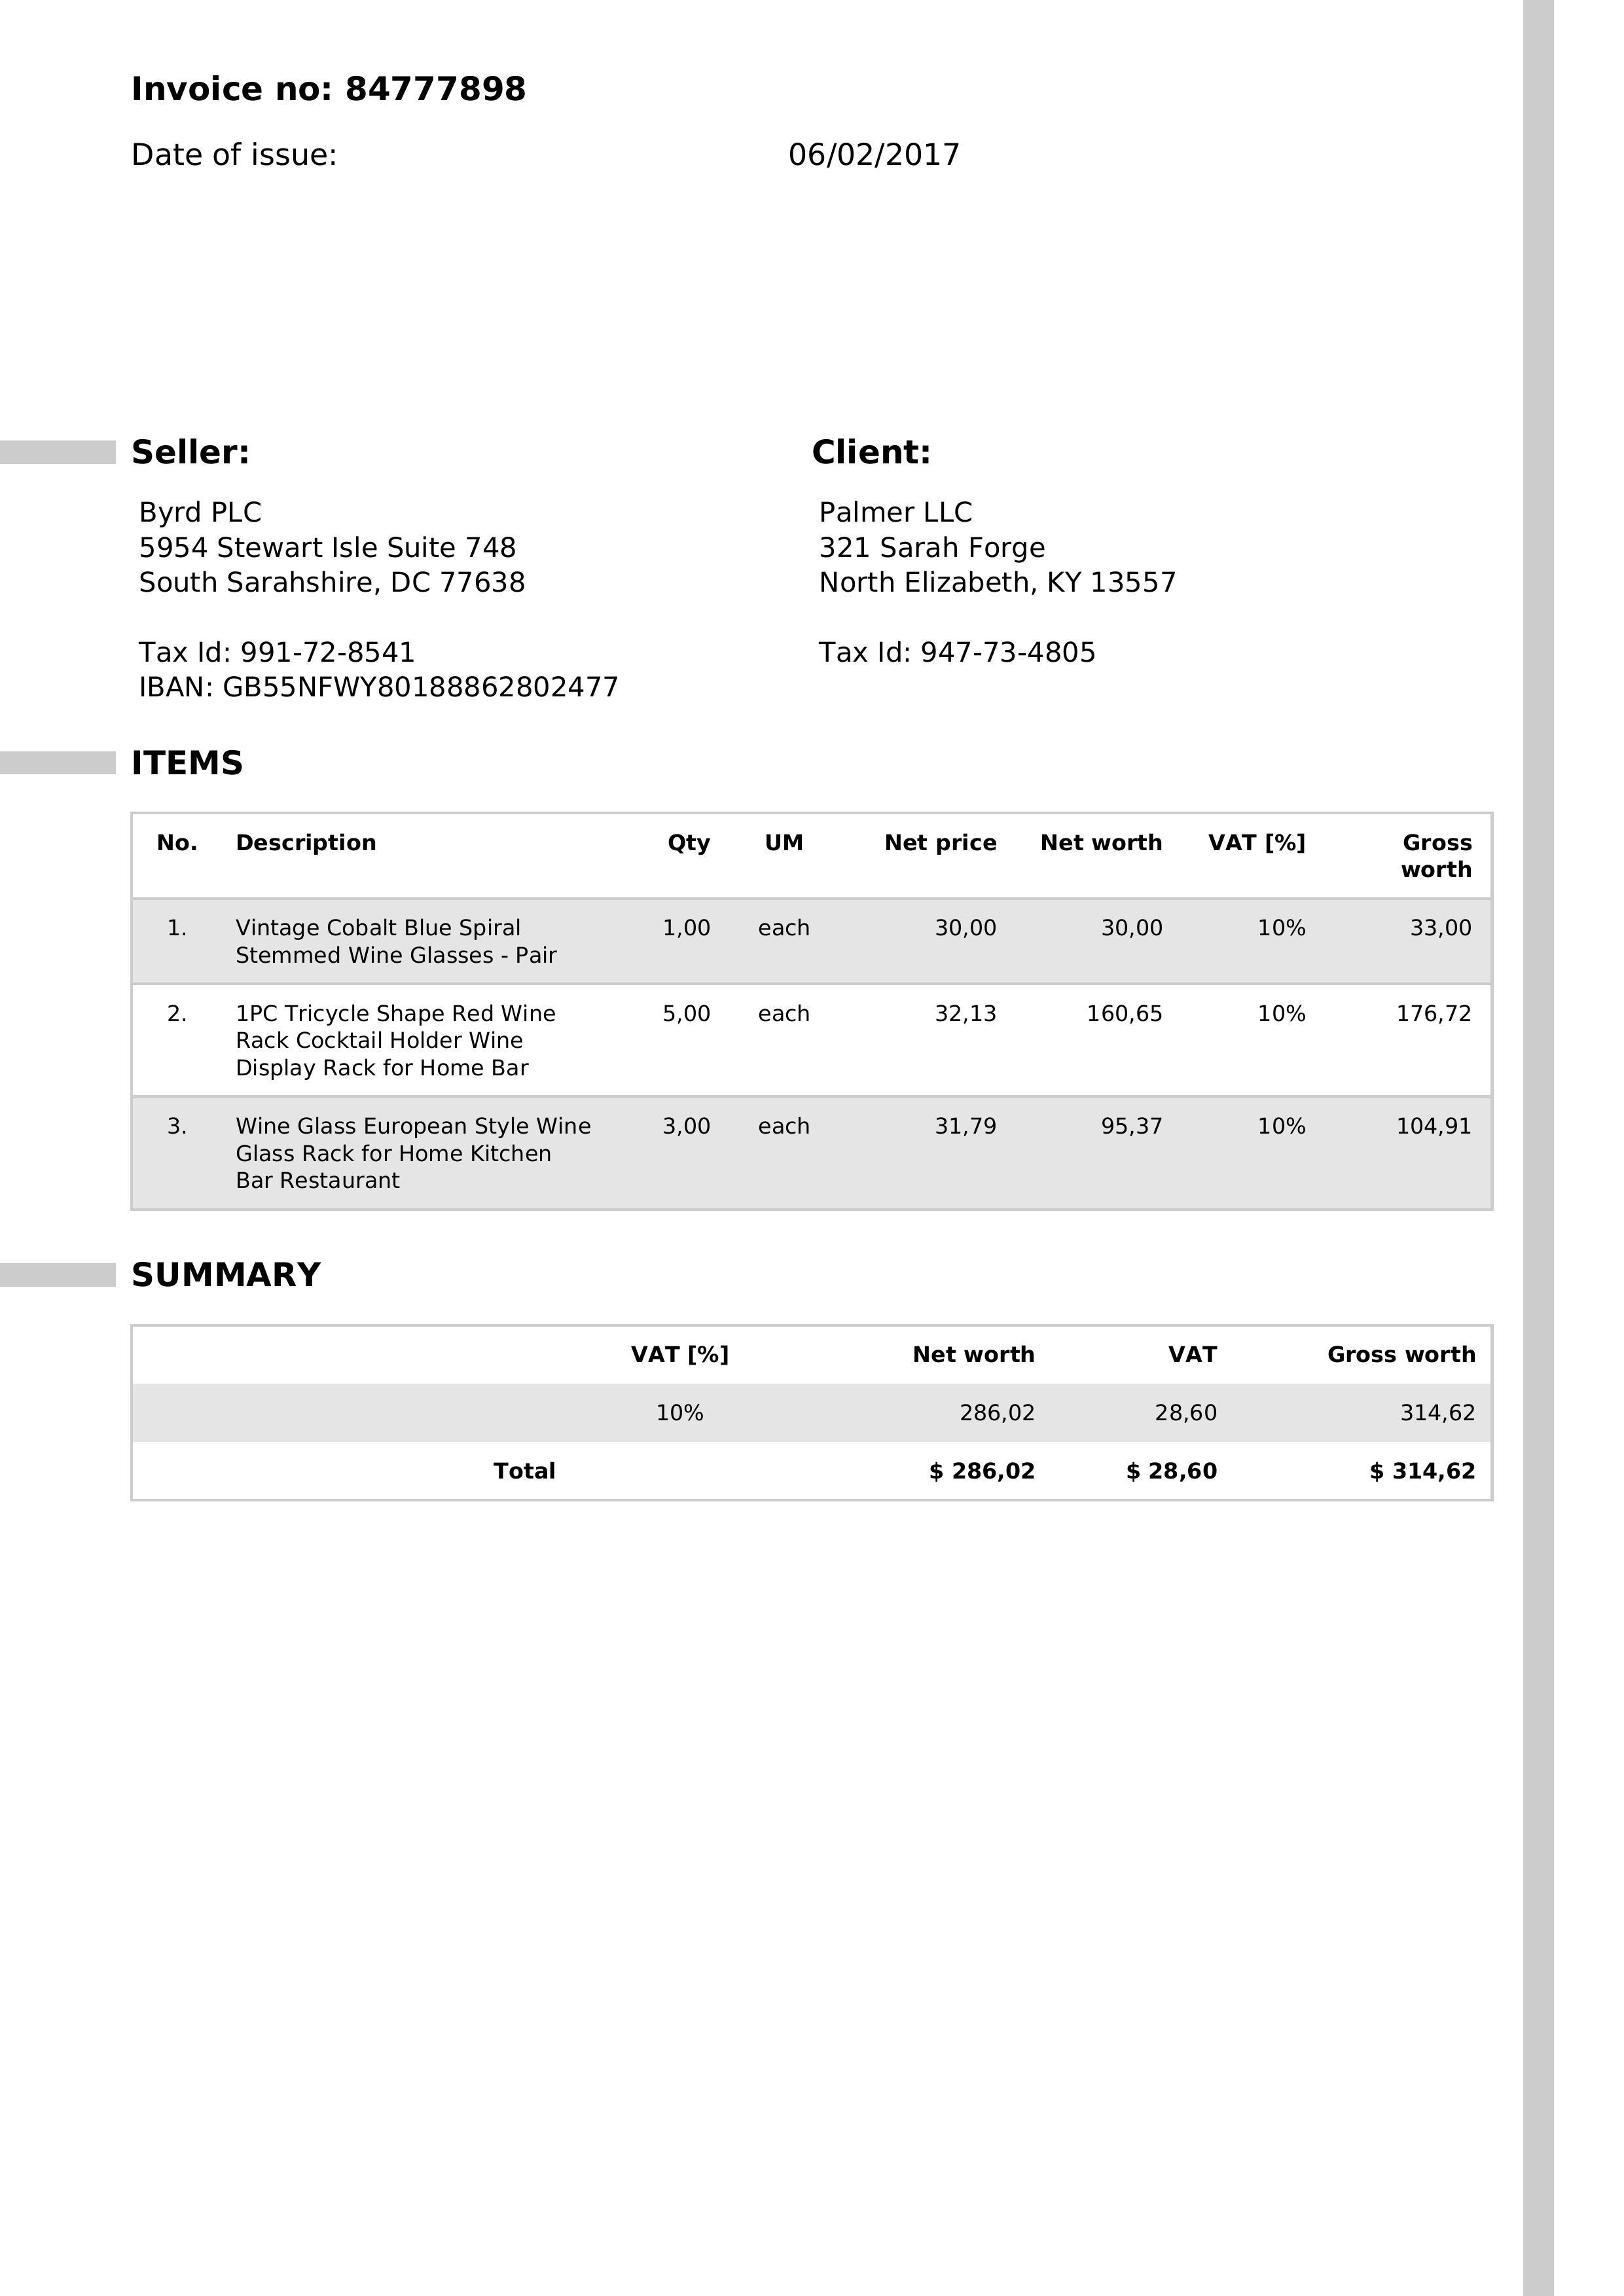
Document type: Invoice